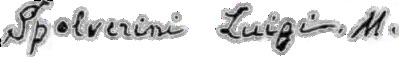
Signature of: luigi martino spolverini